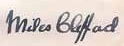
Signature of: geoffrey miles clifford